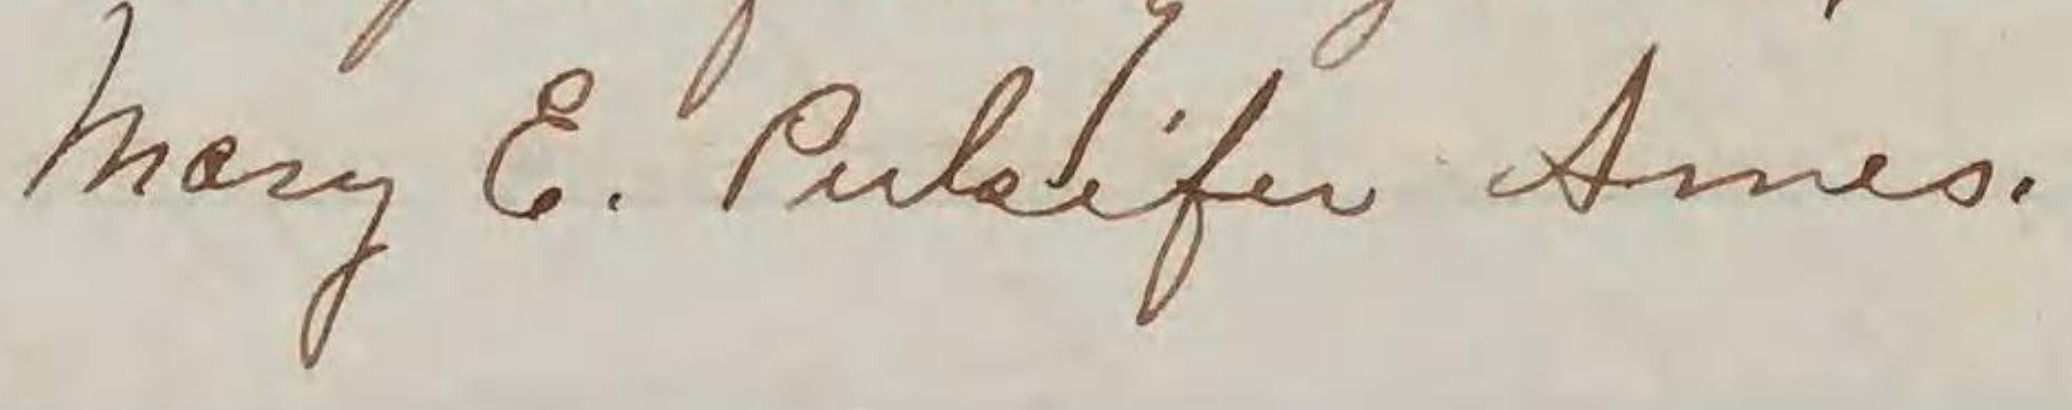
Signature of: mary e pulsifer ames